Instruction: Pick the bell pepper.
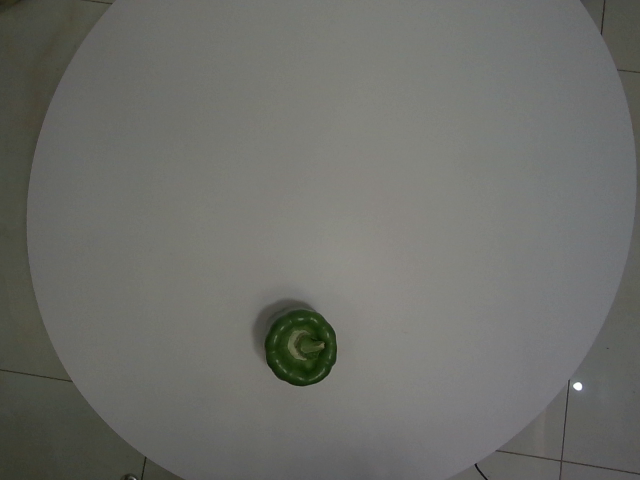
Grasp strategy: vertical